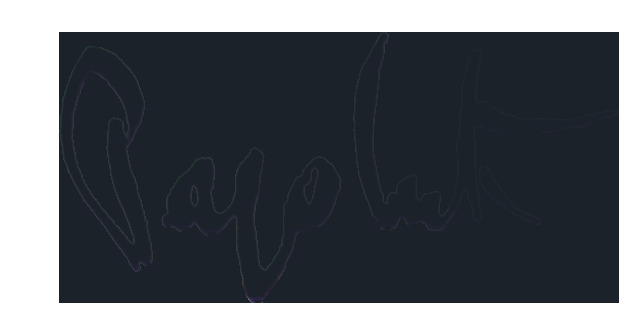
Signature of: ivan radović